Question: What appears to be the issue?
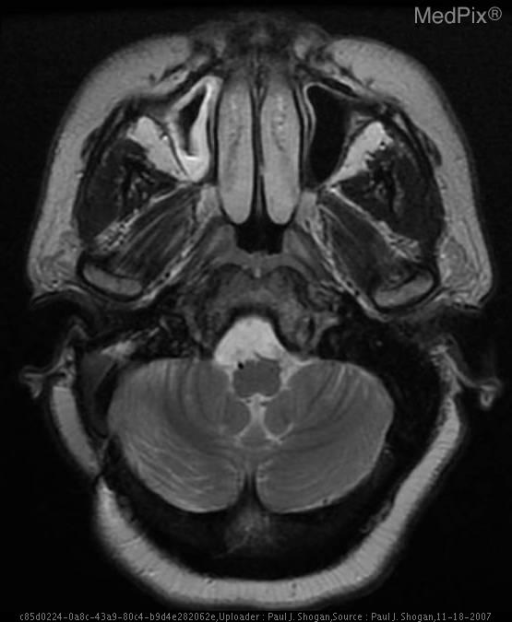
Answer: The findings suggest Noncontrast CT:  The patient is status post right suboccipital craniotomy.  There is a subtle area of hypoattenuation off-midline to the right, anterior and lateral to the pons.

Contrast enhanced CT demonstrates a subtle area of nonenhancing hypoattenuation off-midline to the right, anterior and lateral to the medulla.

MRI:

Sagittal T1-weighted FLAIR demonstrates expansion of the prepontine cistern, and enlargement of the CSF space anterior to the proximal cervical spinal cord and medulla, with displacement of the medulla posteriorly.  This space contains an extra-axial mass, demonstrating heterogeneous signal intensity.

Coronal T2-weighted FLAIR demonstrates heterogeneous signal intensity in the prepontine cistern.

Axial T1 weighted images demonstrates the prepontine cistern extra-axial mass that is near CSF signal intensity with enlargement of the pre-medullary cistern.

Axial T2 weighted images demonstrates the lamellated mass, which is heterogenous in signal intensity posterior to the hypophsial fossa and anterior to the basilar artery.

Axial T1-weighted image with gadolinium demonstrates no significant enhancement of the extra-axial mass.

Axial Diffusion Weighted image demonstrate restricted diffusion.

Sagittal 3D FIESTA demonstrates low signal in the prepontine cistern, and enlargement of the CSF space anterior to the proximal cervical spinal cord and medulla.

Axial 3D FIESTA image demonstrates low signal intensity in the prepontine cistern, medial to cranial nerve V, and adjacent to the right cranial nerve VII and VIII complex.. Axial T2-weighted image demonstrates the mass as near CSF signal intensity, anterior to the medulla with minimal mass effect.. The patient might have a history of 52 yo female with complaint of hearing loss..